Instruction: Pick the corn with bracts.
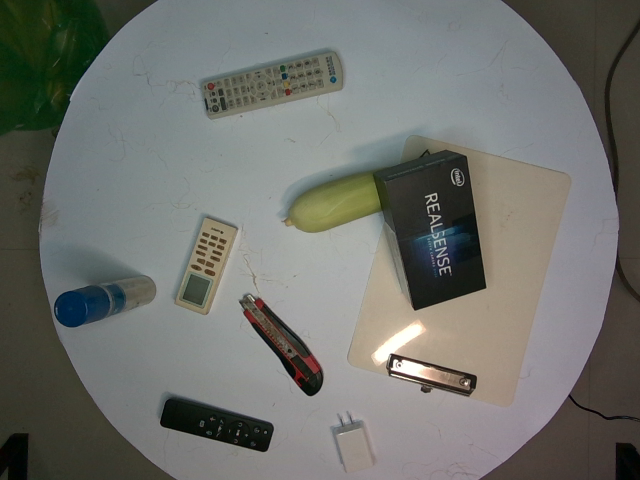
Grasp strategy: vertical